Question: What was observed in the imaging?
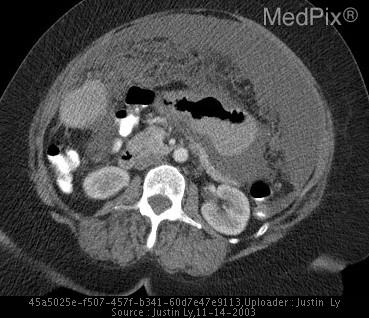
Answer: The imaging shows CT FINDINGS:  There is a significant amount of ascites within the abdomen extending down into the pelvis where a heterogeneous and calcified mass is identified.  This is in the area near the uterus and probably represents a fibroid uterus, although there is a lot of streaking artifact limiting visualization of the structures in the pelvis.  There is fluid surrounding this calcified heterogeneous mass without definite identification of the ovaries; ovarian mass cannot be excluded.  Within the upper abdomen, there is the appearance of omental caking concerning for metastatic process, seeding the greater omentum; ovarian malignancy is most common cause of this finding and is suspected in this older female patient.

US FINDINGS:   The uterus is enlarged measuring 9.97 x 6.65 x 8.96 cm and has a heterogeneous appearance consist with a fibroid uterus, which was suspected on recent CT. There is a 4.9 x 4.1 x 6.3 cm anterior myometrial fibroid identified.  There is a marked amount of free-fluid noted within the pelvis. The left adnexa /ovary is not well seen.  Within the right adnexal region, the right ovary is visualized and is enlarged measuring 4.75 x 3.65 x 4.2 cm, and contains a complex cystic mass measuring 2.6 x 2.5 x 3.3 cm.  This mass contains numerous septations some of which are irregular and thickened.  There is no significant blood flow within the mass.  The right ovary itself demonstrates normal arterial and venous blood flow and spectral Doppler analysis. Axial contrast-enhanced CT shows greater omentum caking and massive ascites..